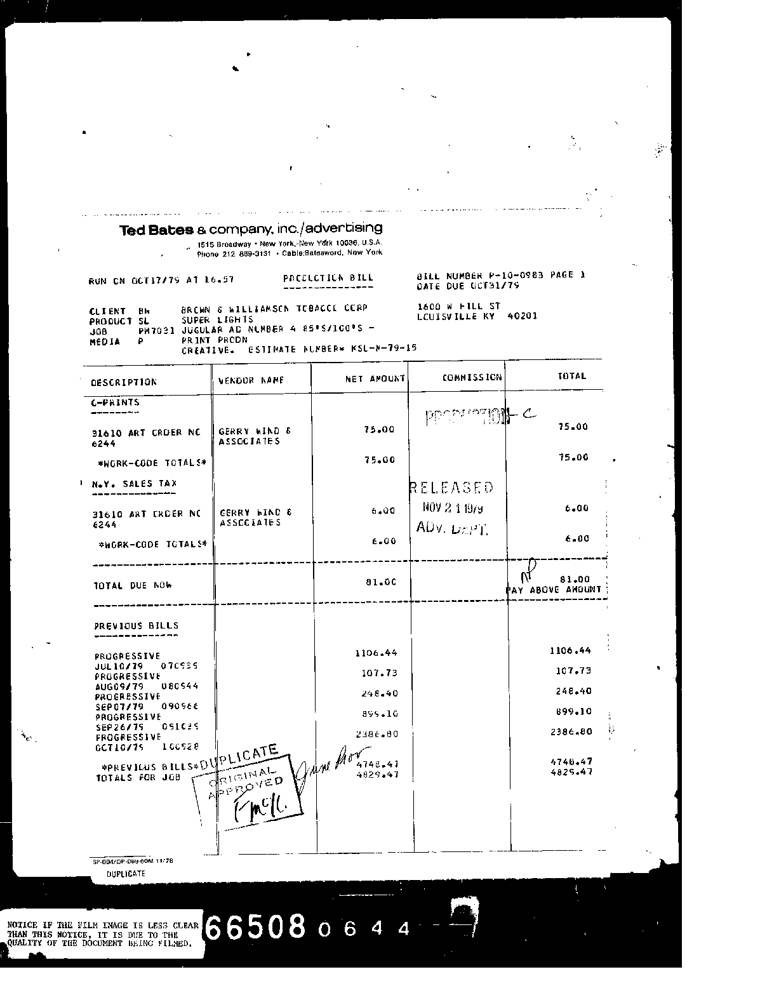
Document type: Invoice